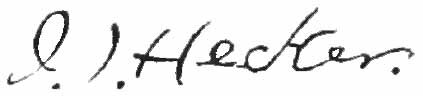
Signature of: isaac thomas hecker